Question: In what way does the history help explain the case?
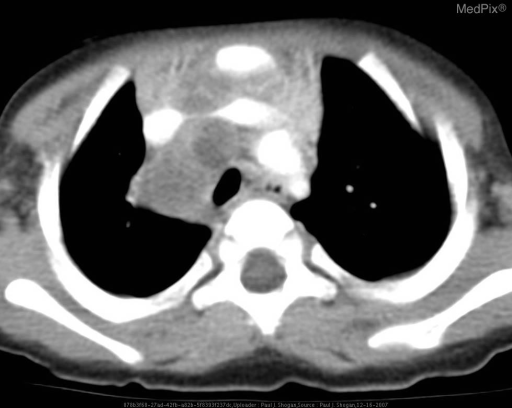
Answer: The patient's history of 16 month asymptomatic male and 3 year old asymptomatic sister with exposure to uncle from India. is key in understanding the case.